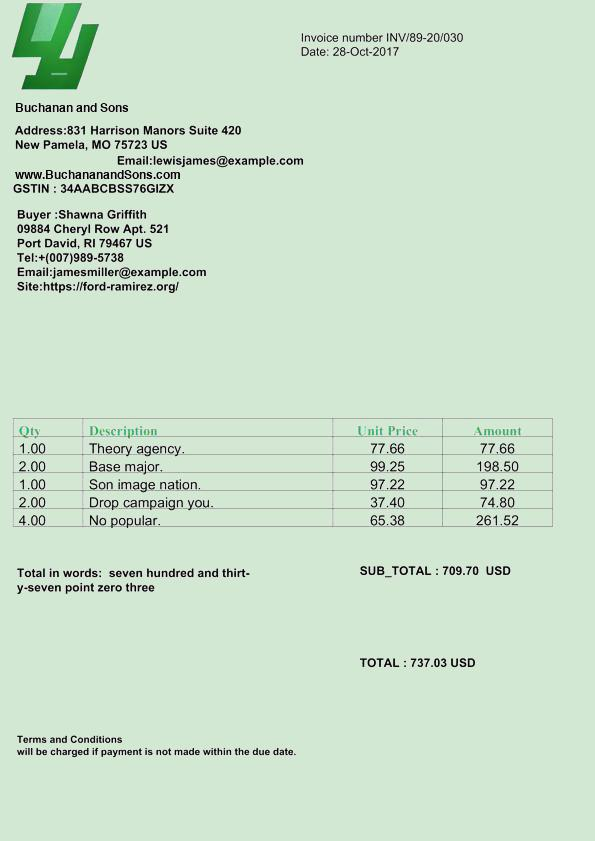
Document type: Invoice